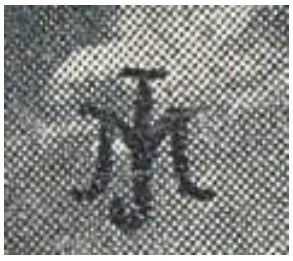
Signature of: miguel joarizti